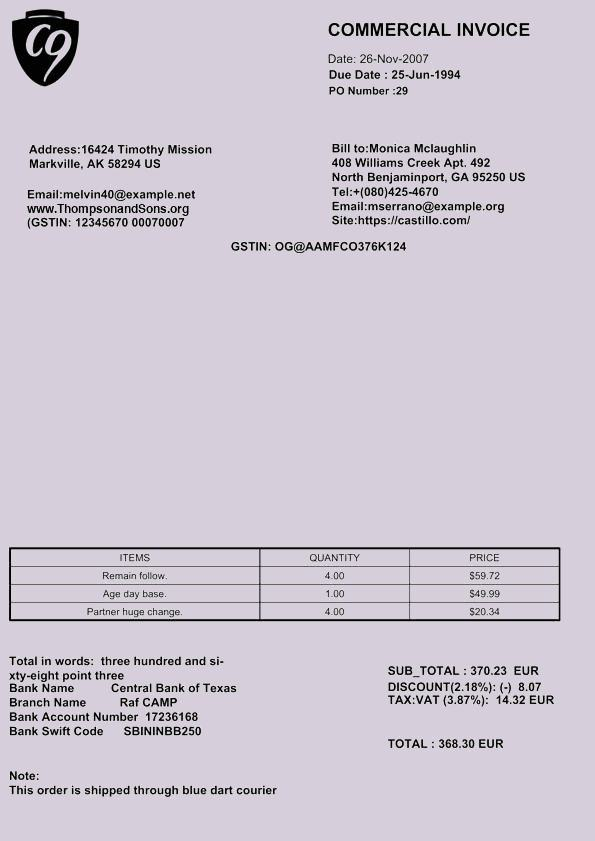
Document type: Invoice